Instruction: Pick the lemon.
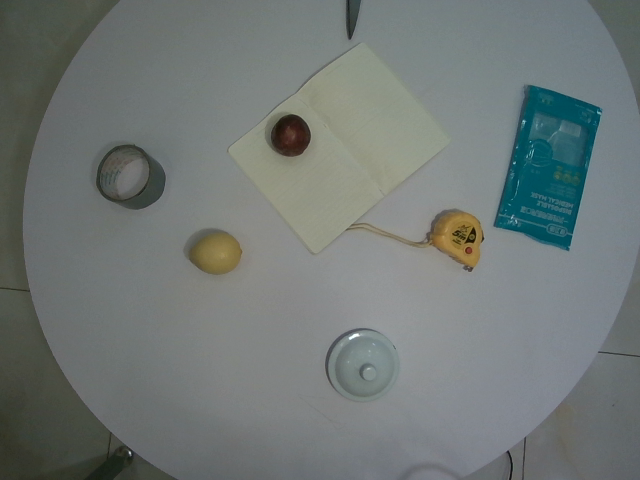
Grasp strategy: vertical